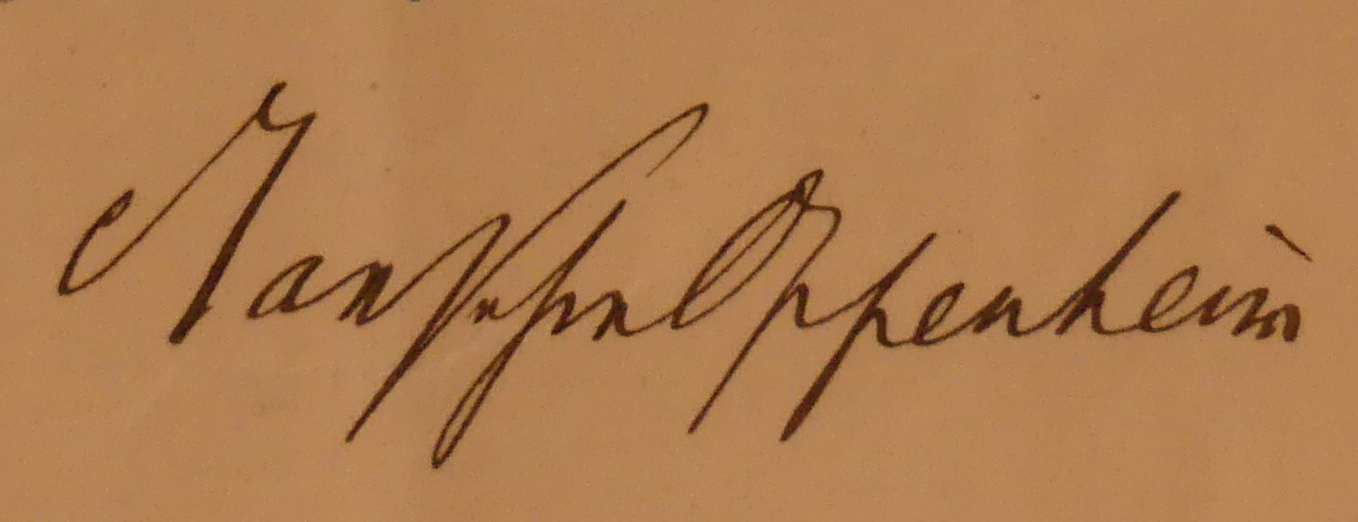
Signature of: max von oppenheim